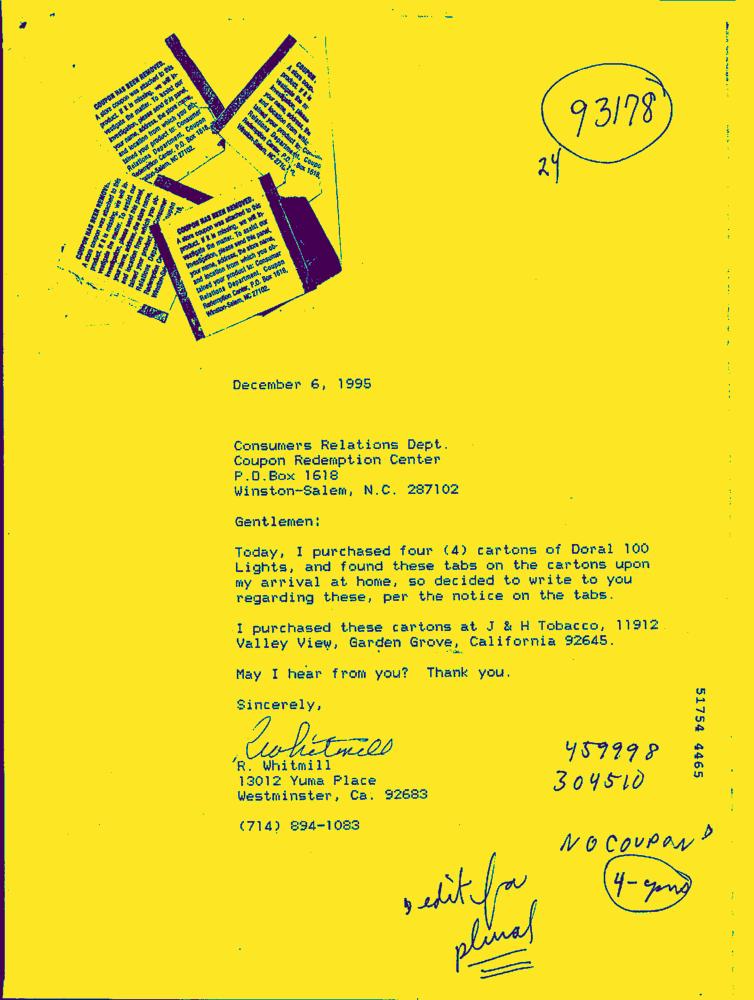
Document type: Hand-Written